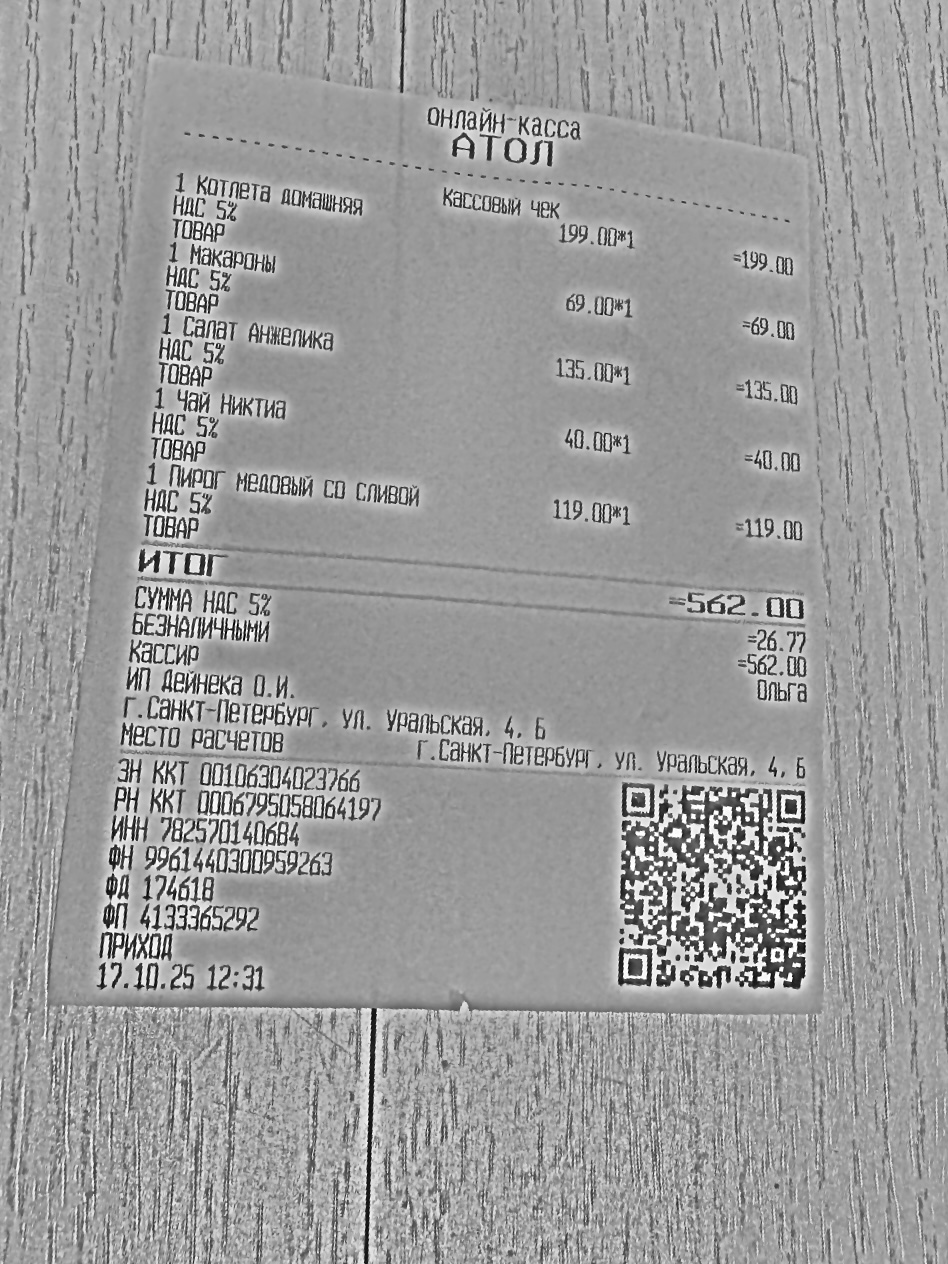
Продавец: ИП Дейнека О.И.
ИНН: 782570140684
Дата: 17.10.25
Товары: 1 Котлета домашняя; 1 Макароны; 1 Салат Анжелика; 1 Чай Никтиа; 1 Пирог медовый со сливой
Количество: 1; 1; 1; 1; 1
Цена: 199.00; 69.00; 135.00; 40.00; 119.00
Сумма: 199.00; 69.00; 135.00; 40.00; 119.00
Итого: 562.00